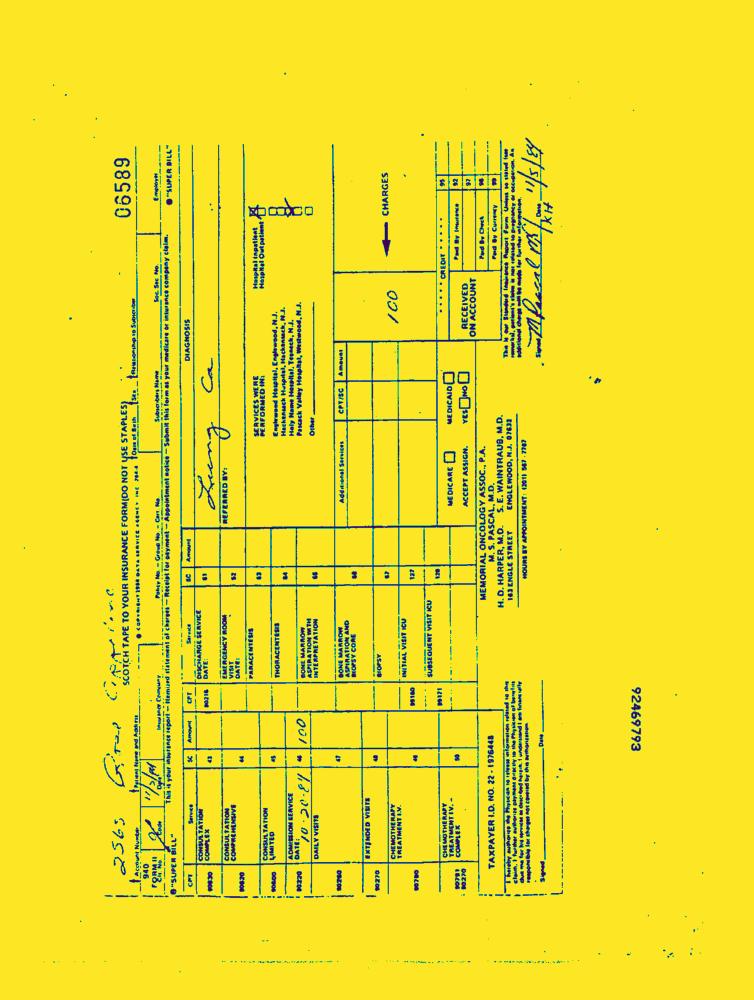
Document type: Invoice-Doc